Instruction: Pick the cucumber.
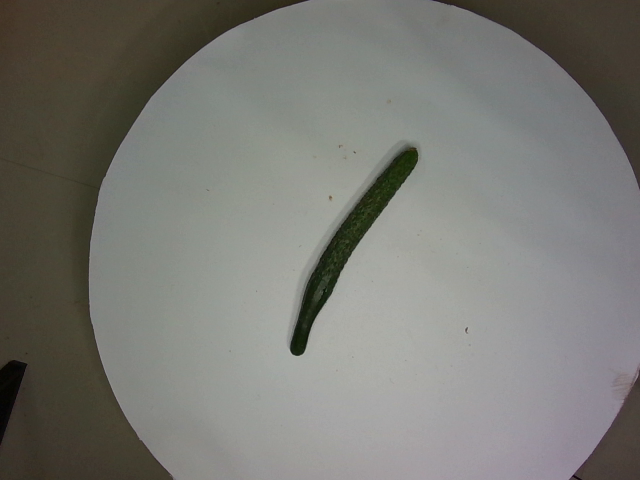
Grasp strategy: vertical